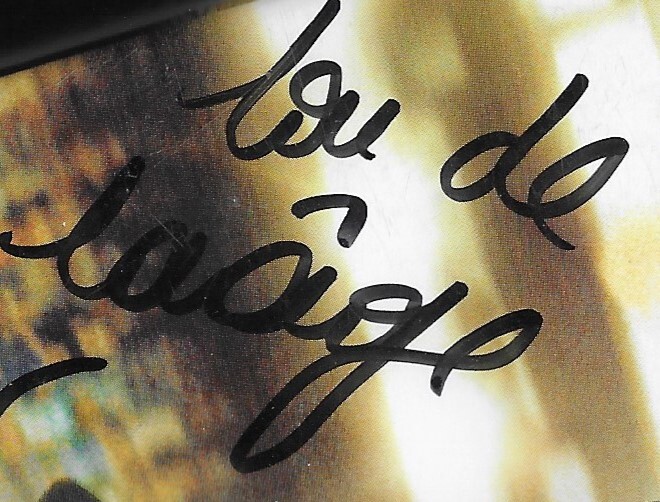
Signature of: lou de laâge